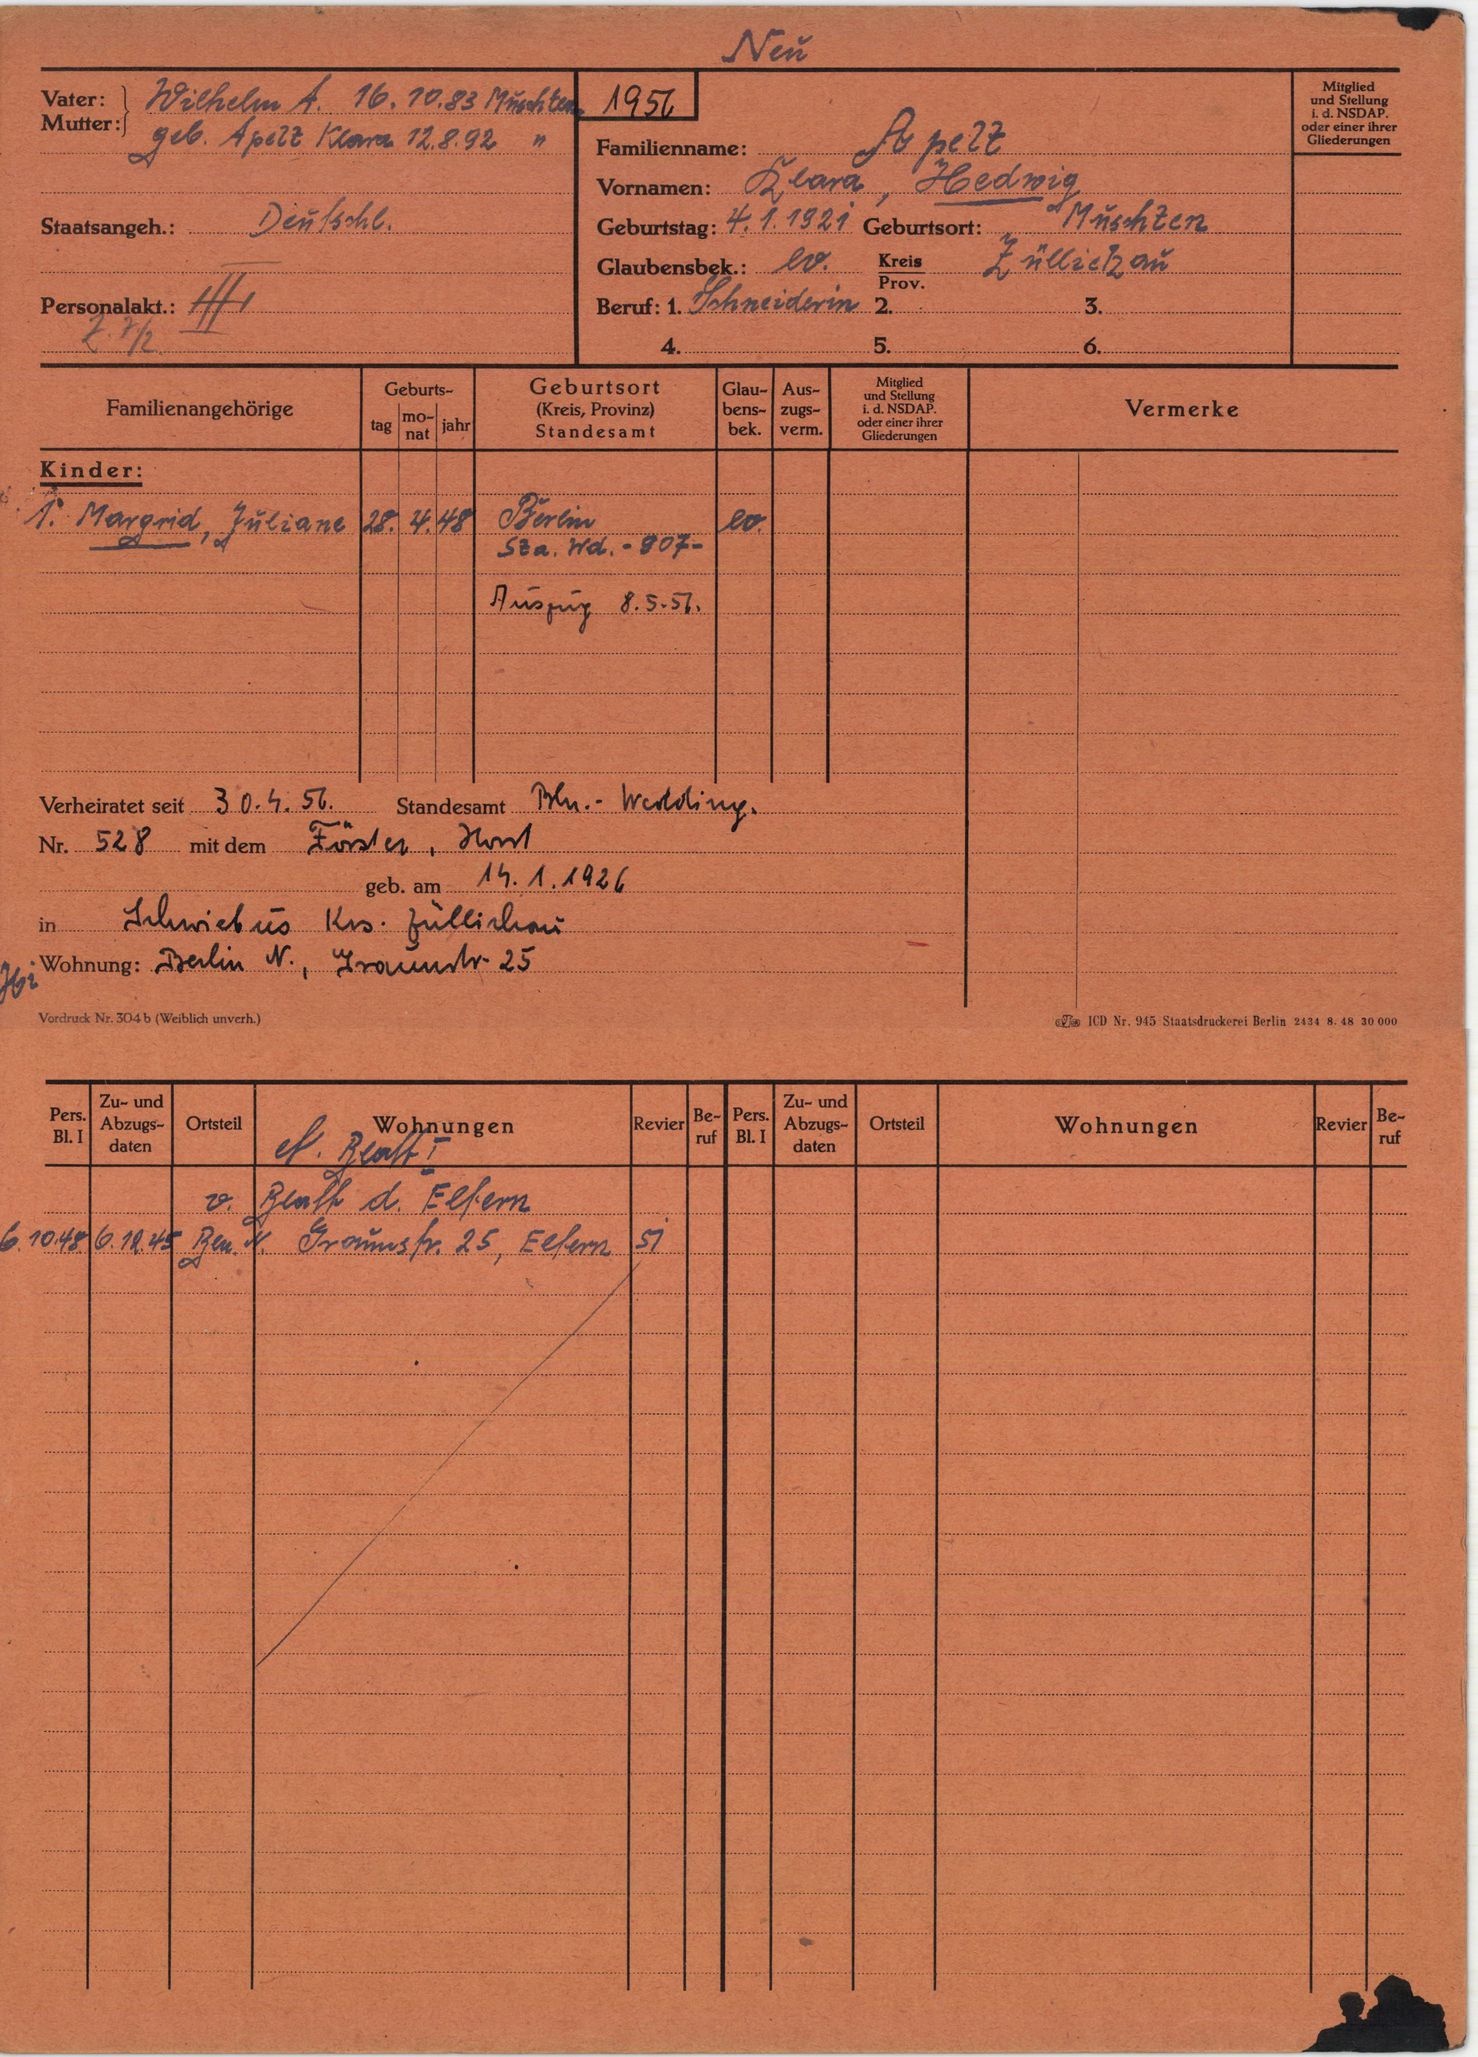
Apelt